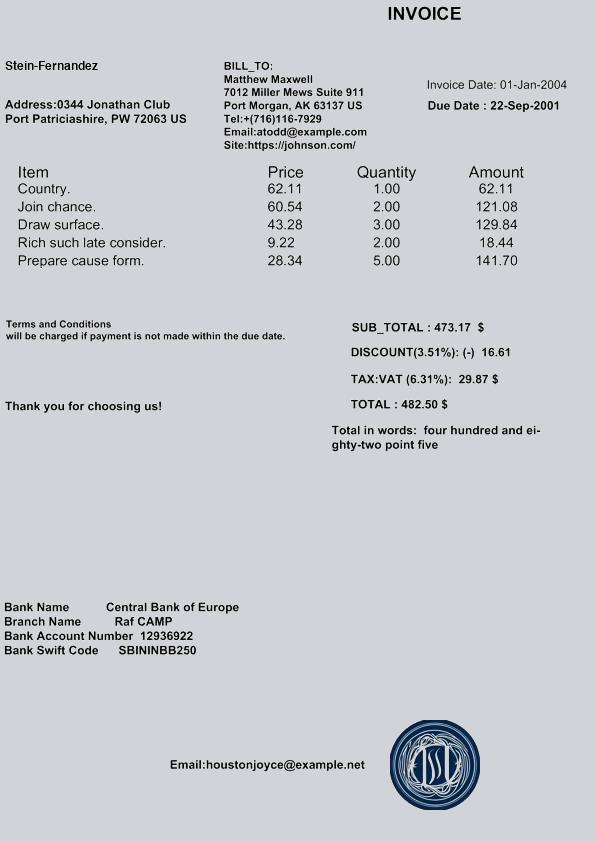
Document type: Invoice